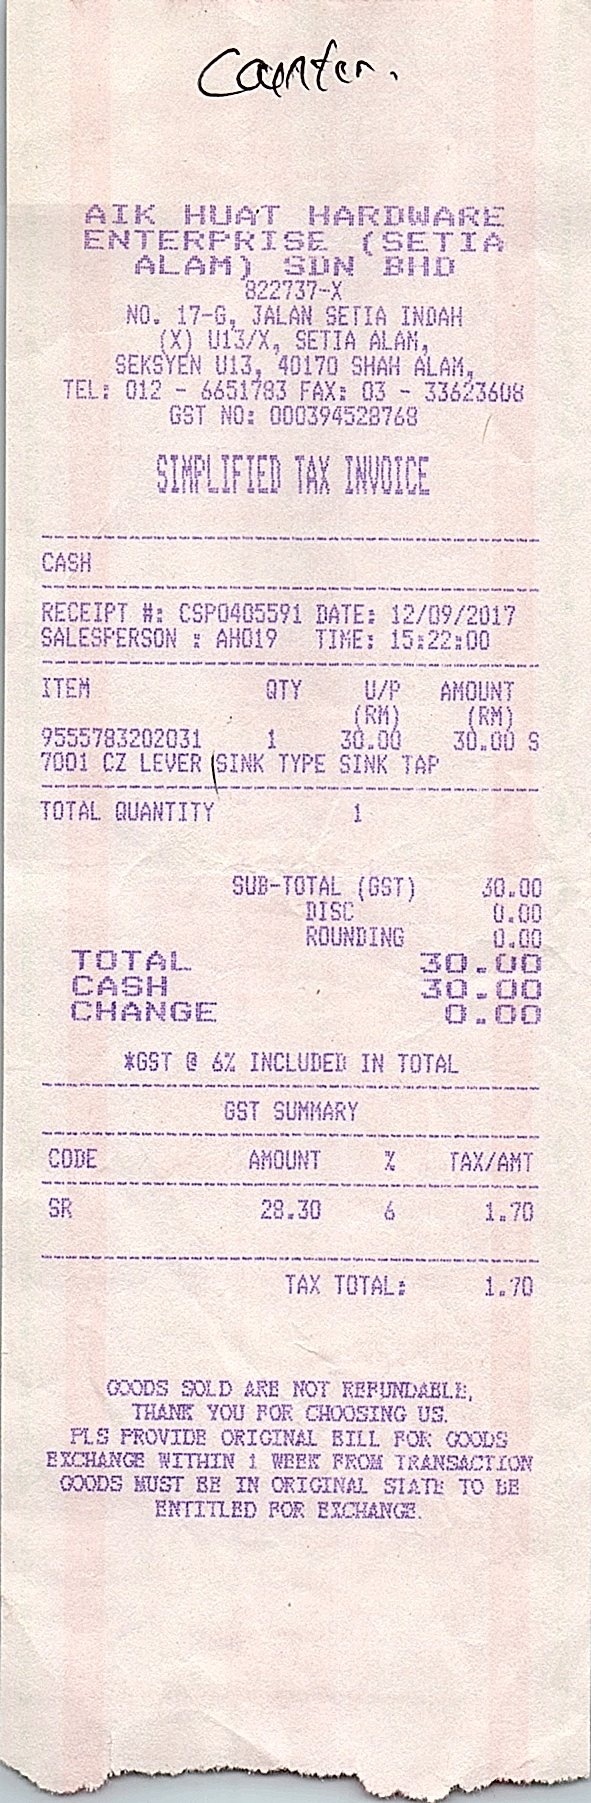
AIK HUAT HARDWARE
ENTERPRISE (SETIA
ALAM) SDN BHD
822737-X
NO. 17-G, JALAN SETIA INDAH
(X) U13/X, SETIA ALAM,
SEKSYEN U13, 40170 SHAH ALAM,
TEL: 012 - 6651783 FAX: 03 - 33623608
GST NO: 000394528768
SIMPLIFIED TAX INVOICE
CASH
RECEIPT #: CSP0405591 DATE: 12/09/2017
SALESPERSON : AH019
TIME: 15:22:00
ITEM
QTY
U/P
AMOUNT
(RM)
(RM)
9555783202031
1
30.00
30.00
S
7001 CZ LEVER SINK TYPE SINK TAP
TOTAL QUANTITY
1
SUB-TOTAL (GST)
DISC
ROUNDING
TOTAL
CASH
CHANGE
30.00
0.00
0.00
30.00
30.00
0.00
*GST @ 6% INCLUDED IN TOTAL
GST SUMMARY
CODE
AMOUNT
%
TAX/AMT
SR
28.30
6
1.70
TAX TOTAL:
1.70
GOODS SOLD ARE NOT REFUNDABLE,
THANK YOU FOR CHOOSING US.
PLS PROVIDE ORIGINAL BILL FOR GOODS
EXCHANGE WITHIN 1 WEEK FROM TRANSACTION
GOODS MUST BE IN ORIGINAL STATE TO BE
ENTITLED FOR EXCHANGE.